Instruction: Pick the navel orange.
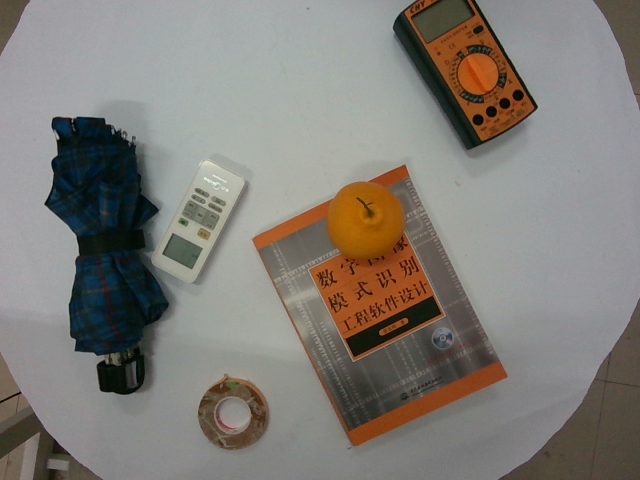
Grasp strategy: vertical